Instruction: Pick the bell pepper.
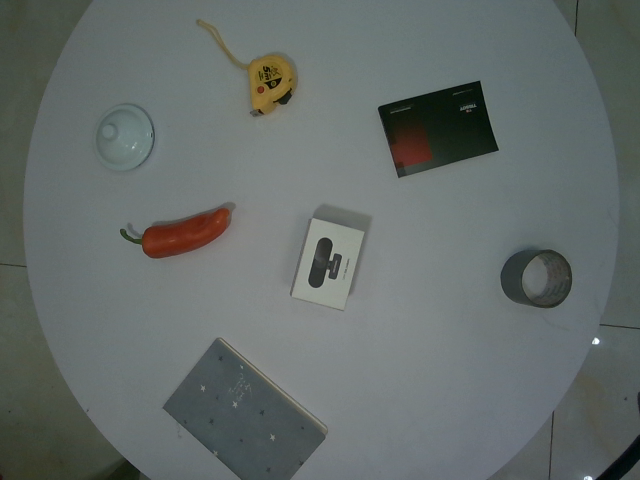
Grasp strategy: vertical